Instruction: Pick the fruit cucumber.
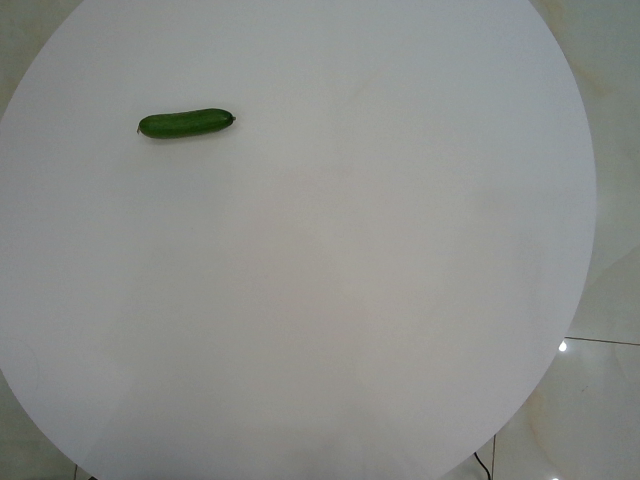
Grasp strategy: vertical